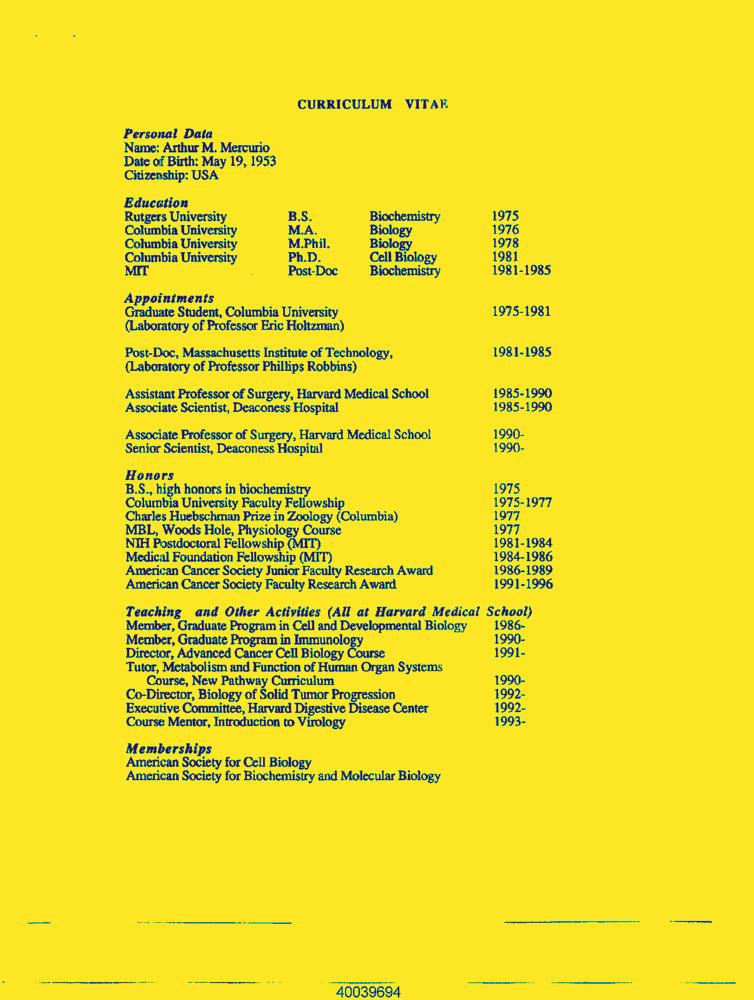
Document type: Resume-Doc